Question: How does the patient history play a role?
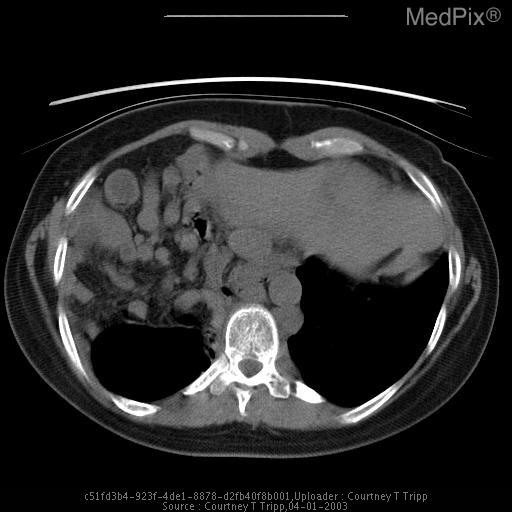
Answer: The patient's history of Known congenital right diaphragmatic hernia and occasional episodes of SOB, but normal PF tests. Request for assessment with UGI and SBFT was made to evaluate for evidence of malrotation and to determine the extent of herniated bowel within the thoracic cavity. is key in understanding the case.